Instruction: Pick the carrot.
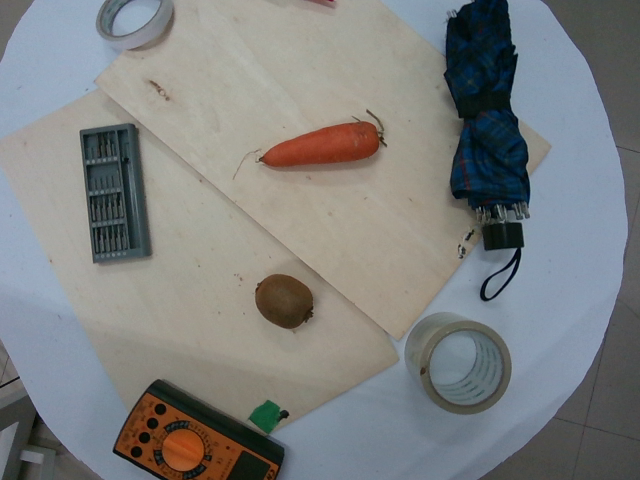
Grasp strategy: vertical